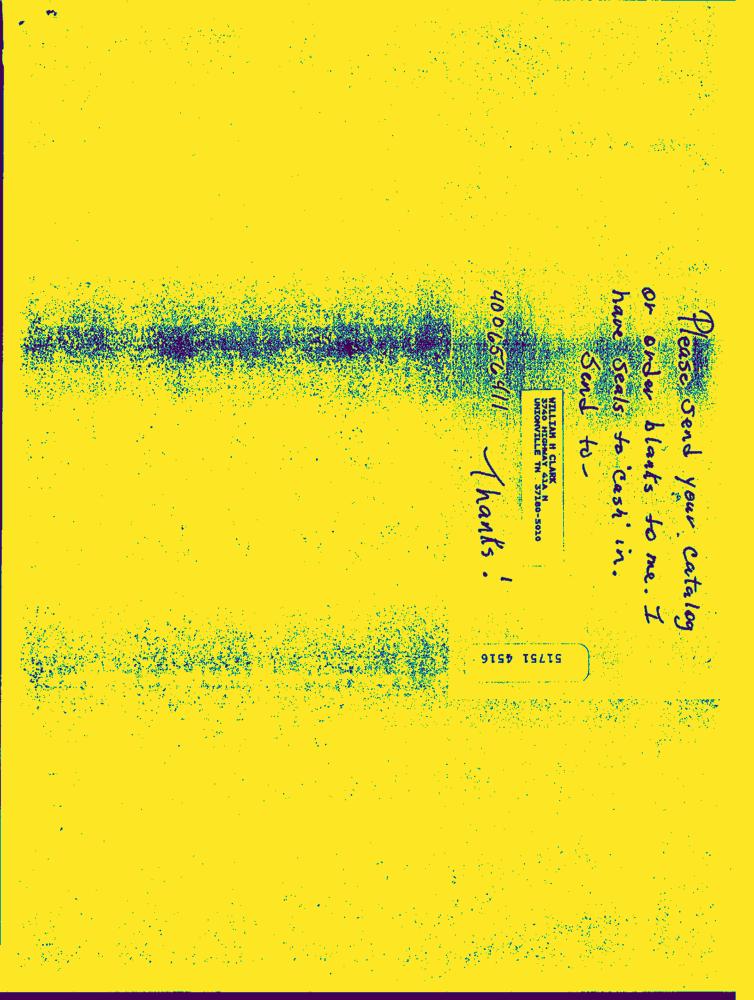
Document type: Hand-Written